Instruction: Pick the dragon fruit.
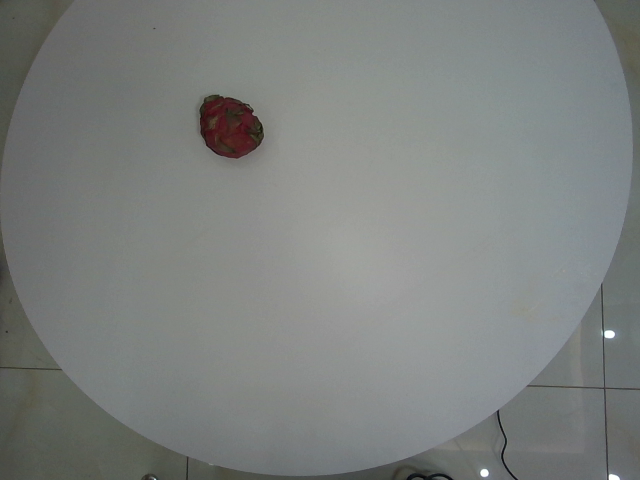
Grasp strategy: vertical